Question: Talk about the condition:
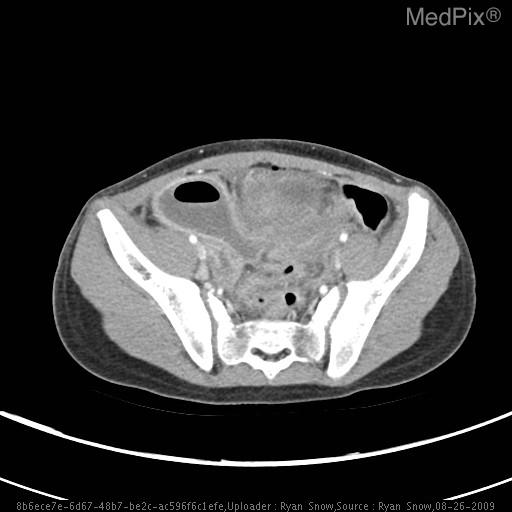
Answer: The disease is discussed as: .Post-operative complications
.Interventional Radiology case